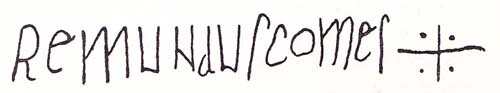
Signature of: ramon berenguer ii count of barcelona